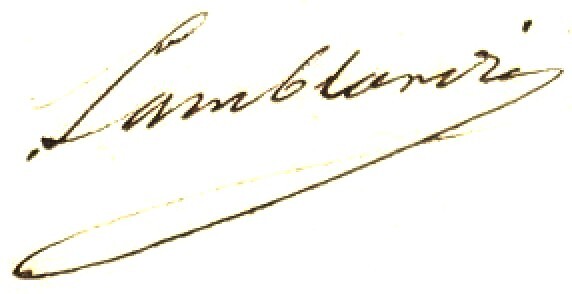
Signature of: antoine élie lamblardie